Patient: Male, age 67
Our patient is a 67-year-old male with a past medical history significant for hypertension and hyperlipidemia who came to our hospital with hemoptysis. He was also having cough and shortness of breath for the last 1 month. He said that his hemoptysis was about 1 cup per day mixed with yellowish sputum. He noticed around 20 pounds of weight loss in the last 1 month. He also complained of night sweats but had no fever. He had no history of travel outside the USA. He has never been incarcerated before, but he endorsed that his son has been in Jail before and he visited him twice a year in patient's home. But he also said that his son has never been diagnosed with TB. He smoked 1.5 packs per day for the last 50 years and quit smoking 2 months ago. His medication includes hydrochlorothiazide, lisinopril, gabapentin, aspirin and trazodone. On examination, vital signs were within the normal range except a heart rate of 106 beats/minute. He had slightly pale conjunctiva, non-icteric sclera and had wet tongue and buccal mucosa. There was decreased air entry with crepitations in the right side of the posterior chest but no wheezes or rales. No peripheral lymphadenopathy, no peripheral edema or sign of fluid collection in the abdomen.
Chest x ray (Fig. 1) showed multiple cavitary lesion in the right upper lobe area. CT scan of the chest with contrast (Fig. 2, Fig. 3) showed pulmonary venous partial thrombosis in the right upper lobe. Multiple cavitary lesions with hilar and mediastinal lymphadenopathy. There are also smaller nodular lesions in the left chest too. Small right pleural effusion with multiple calcified granulomata in the left upper lobe. QuantiFERON gold test was found to be positive. Sputum AFB smear was found to be strongly positive and it is sensitive to rifampin. Echocardiography showed no valvular lesions with preserved ejection fraction (>65%) and normal right ventricular size and normal right ventricular systolic pressure. Liver enzymes and renal function tests were found within the normal limit. HIV test was negative. Patient was started with intensive phase anti-tuberculosis treatment with rifampin, isoniazid, ethambutol, pyrazinamide with vitamin B6. He was also started with anticoagulation with heparin and warfarin considering the tuberculosis being the cause of the pulmonary vein thrombosis. Patient was also given supportive treatment and he made a gradual improvement and was discharged with anti-tuberculosis treatment and warfarin. Patient needed to be placed on a higher dose of warfarin as it was difficult to keep him therapeutic with lower doses. He was also advised to follow with infectious disease and anticoagulation clinic. Patient was found to have a significant increase in liver enzymes and bilirubin on follow up and the anti-TB medications were stopped to be restarted one by one with a follow up of his liver enzymes and liver function tests. He was also continued with warfarin.
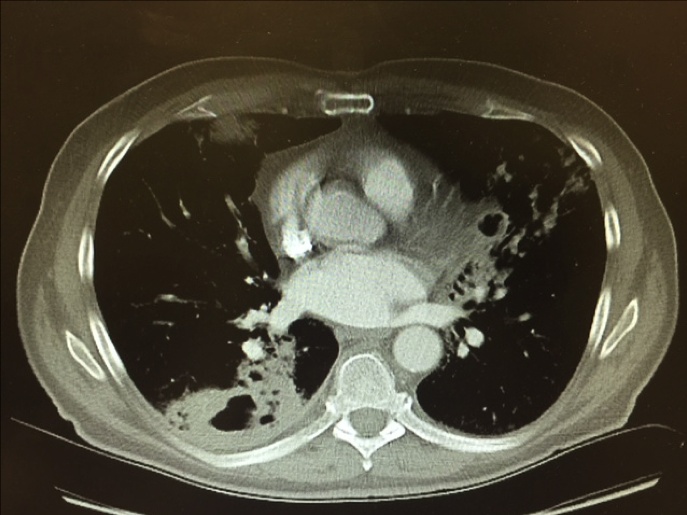
Image caption: CT scan showing the pulmonary vein thrombosis.